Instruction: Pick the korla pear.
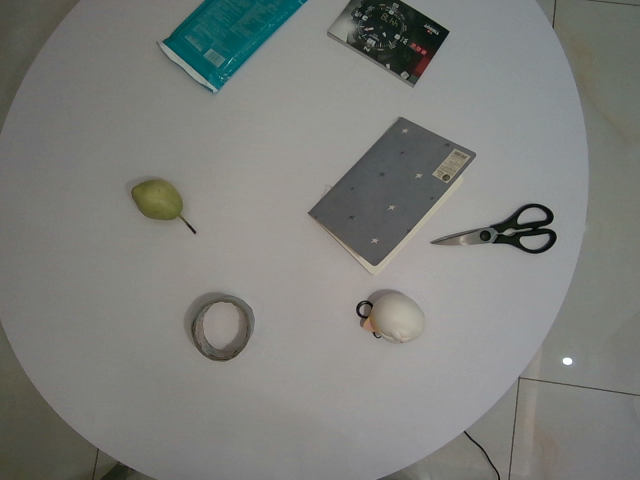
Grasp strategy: vertical